Question: What do the imaging results show?
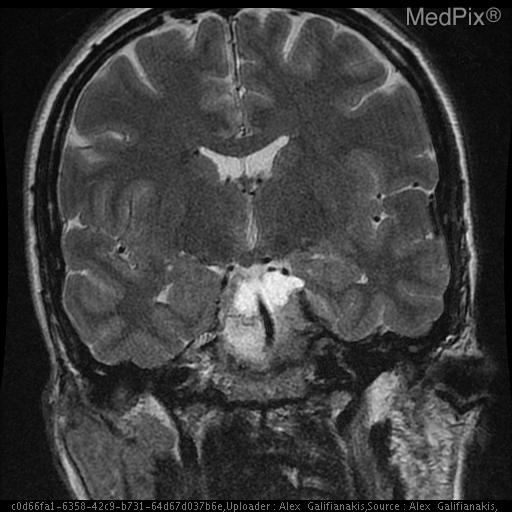
Answer: The imaging shows Avidly enhancing suprasellar mass distinct from the pituitary measuring approximately 3.3 x 2.5 x 3.5 cm. The mass surrounds the left cavernous internal carotid artery extending into the medial aspect of the right cavernous sinus.

The tumor extends anteriorly to the left orbital apex.  There is suprasellar and pontine cistern extension also coursing along the posterior margin of the majority of the clivus. There is posterior extension of the mass surrounding the left 5th cranial nerve involving Meckel's cave as well as surrounding the cisternal portion of the 5th cranial nerve. The mass extends to but not definitely within the left foramen ovale involving the left foramen rotundum as well. The mass abuts the left margin of the basilar artery and the left anterior margin of the mid brain. It extends into the posterior-superior aspect of the sphenoid sinus as well.

A fluid intensity, non-enhancing structure is seen along the posterior margin of the above described mass filling the superior pontine cistern with extension into the left suprasellar cistern measuring 2.3x1.5x1.2 cm. The mass involves the left cavernous sinus, surrounds the carotid, and extends forward to the orbital apex, and backward to the tentorium and clivus..